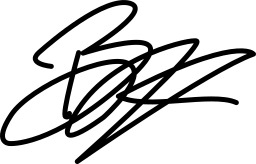
Signature of: joakim brodén